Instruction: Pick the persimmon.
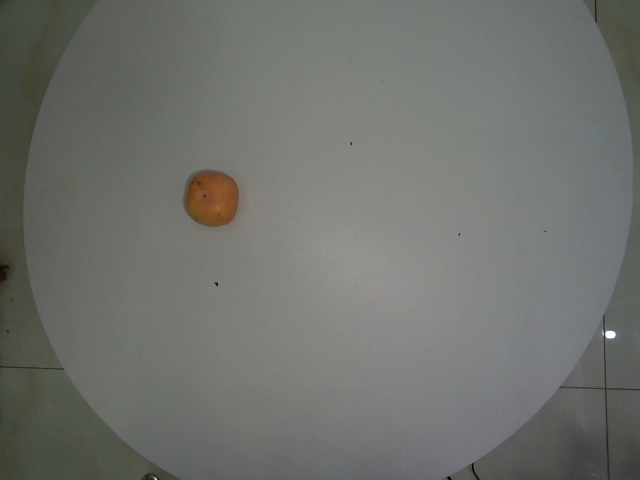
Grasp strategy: vertical